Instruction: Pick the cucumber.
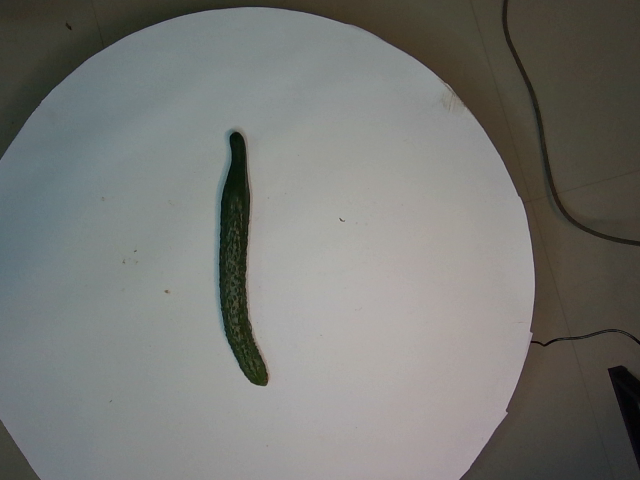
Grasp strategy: vertical